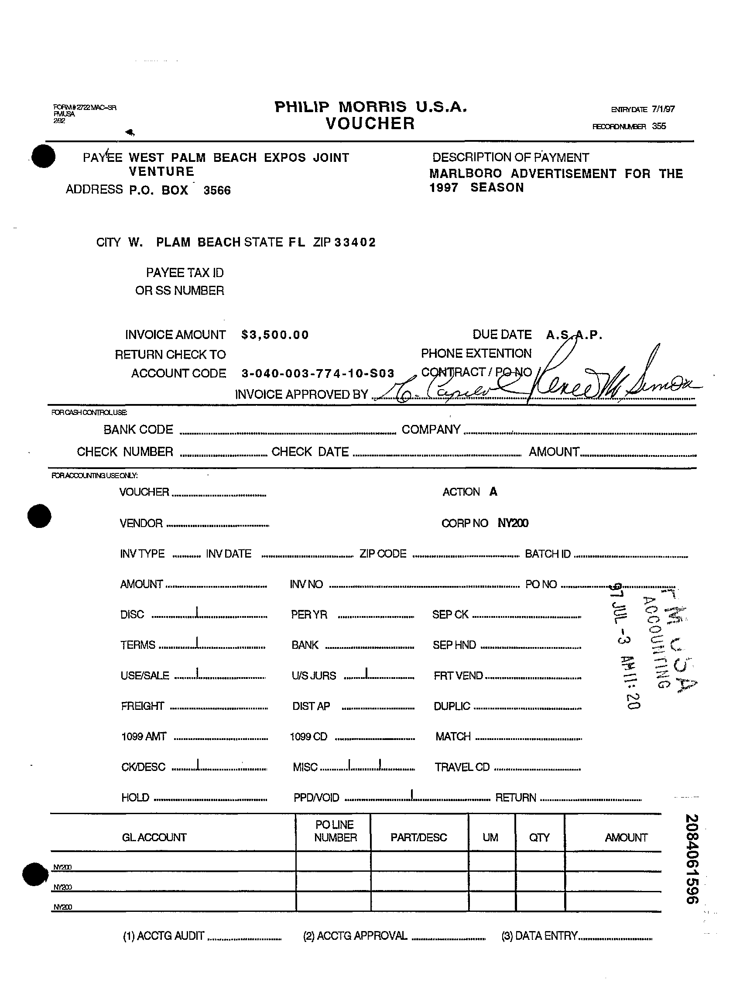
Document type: Invoice